Question: What jurisdiction, city, or county is the document associated with?
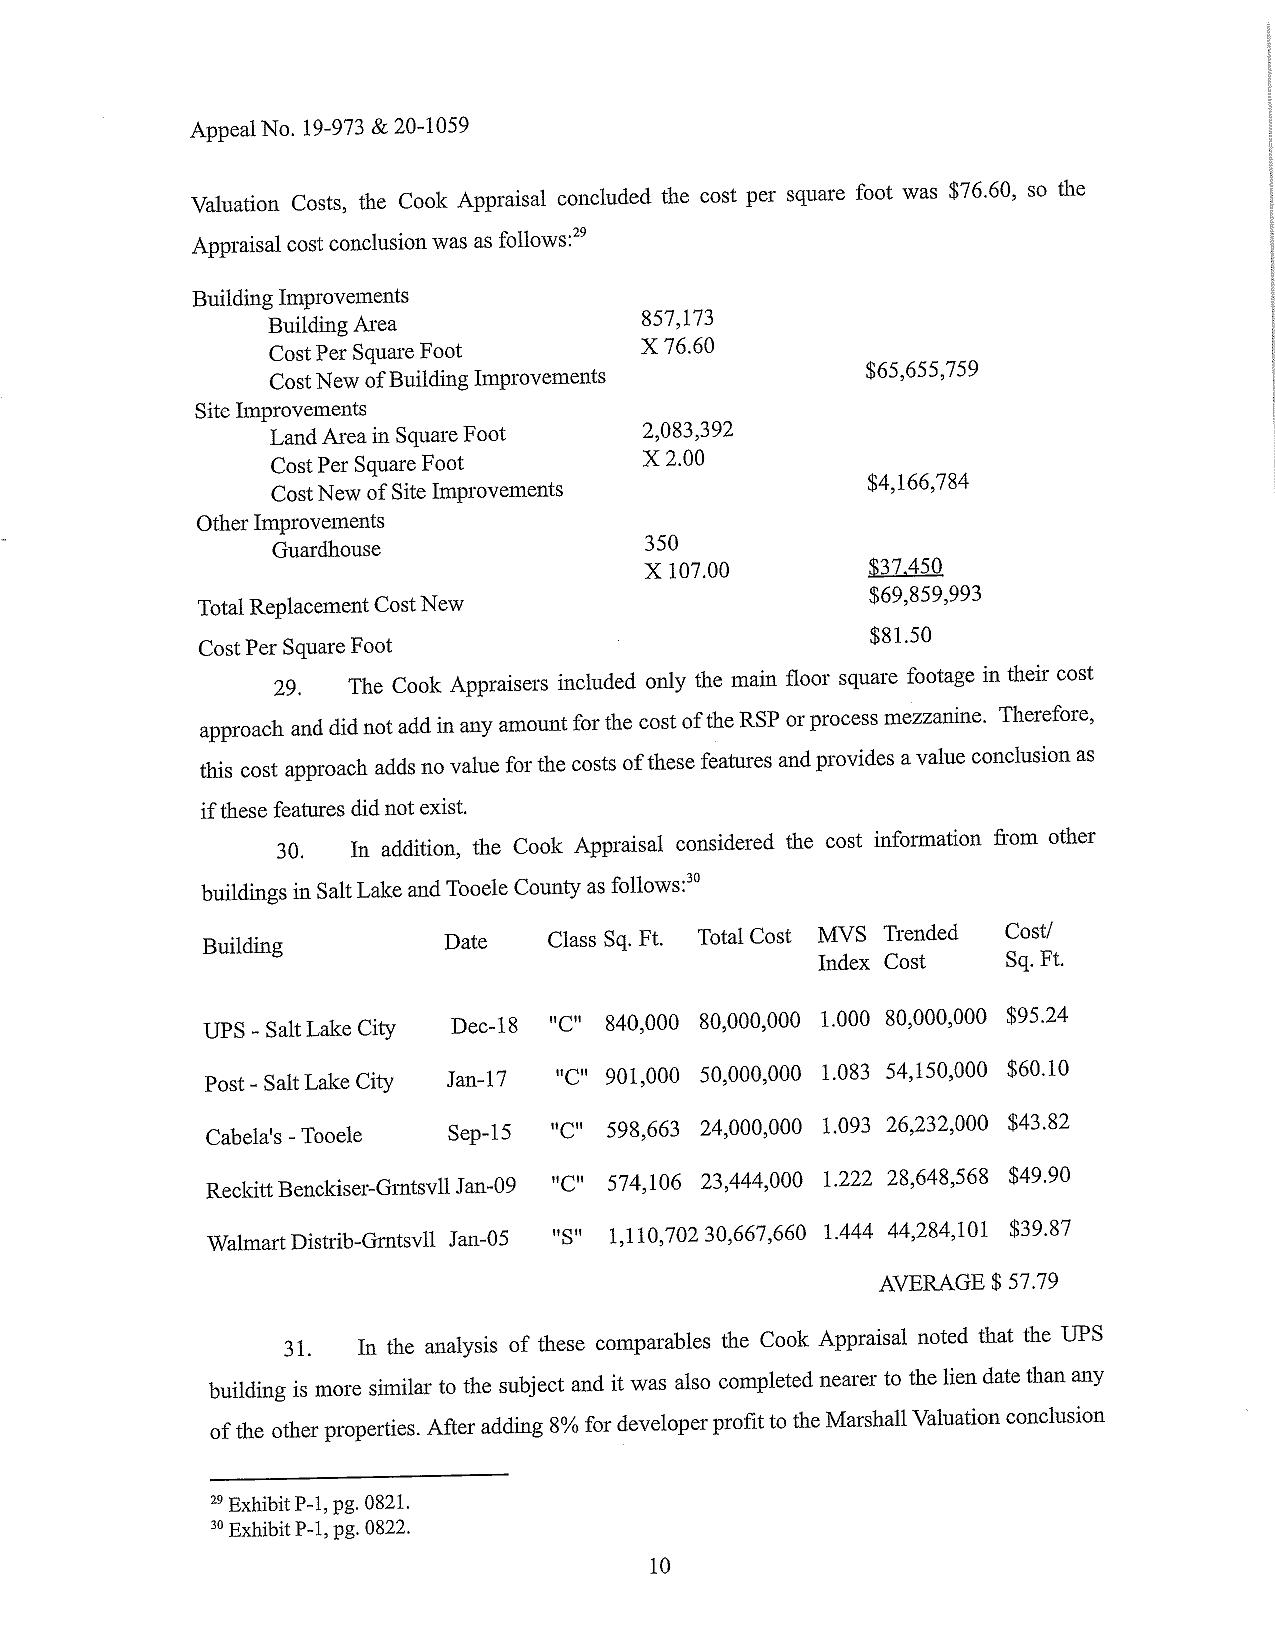
Answer: "Salt Lake City, Tooele County"